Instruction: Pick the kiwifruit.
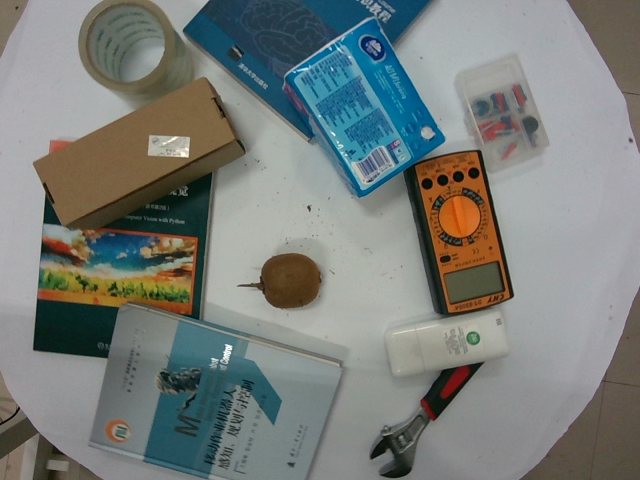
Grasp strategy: vertical